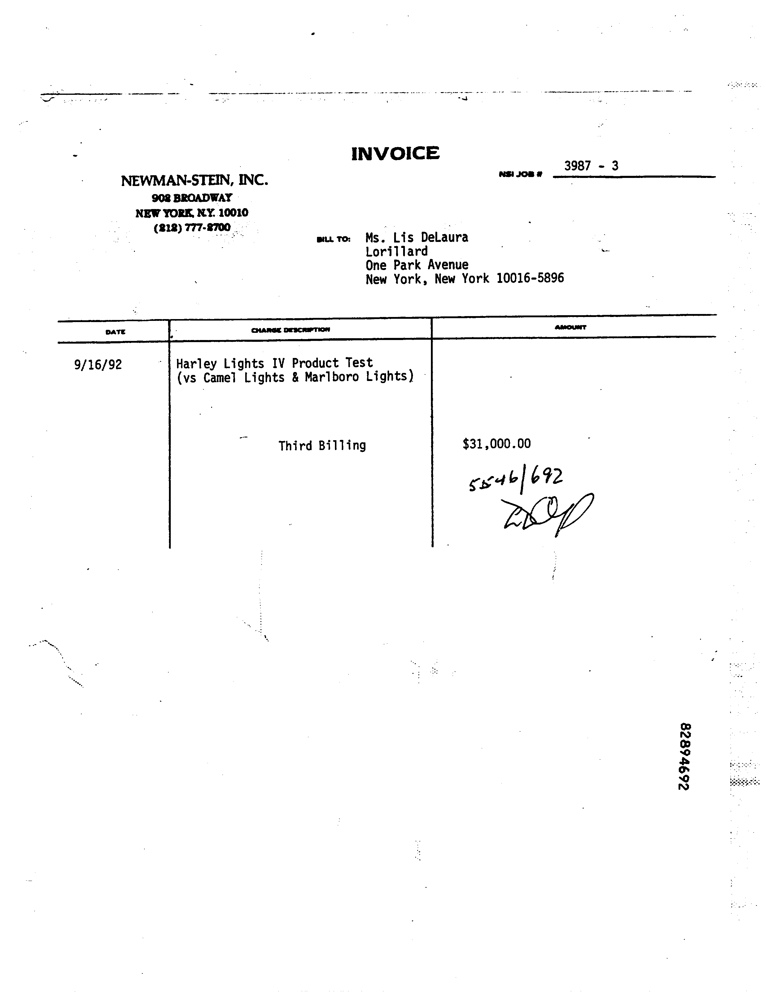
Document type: Invoice